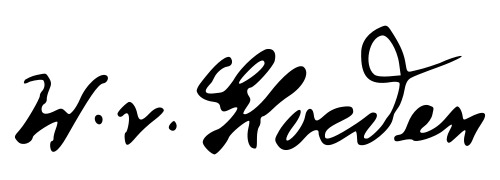
Signature of: wilhelm von gloeden